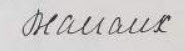
Signature of: jean antoine d avaux